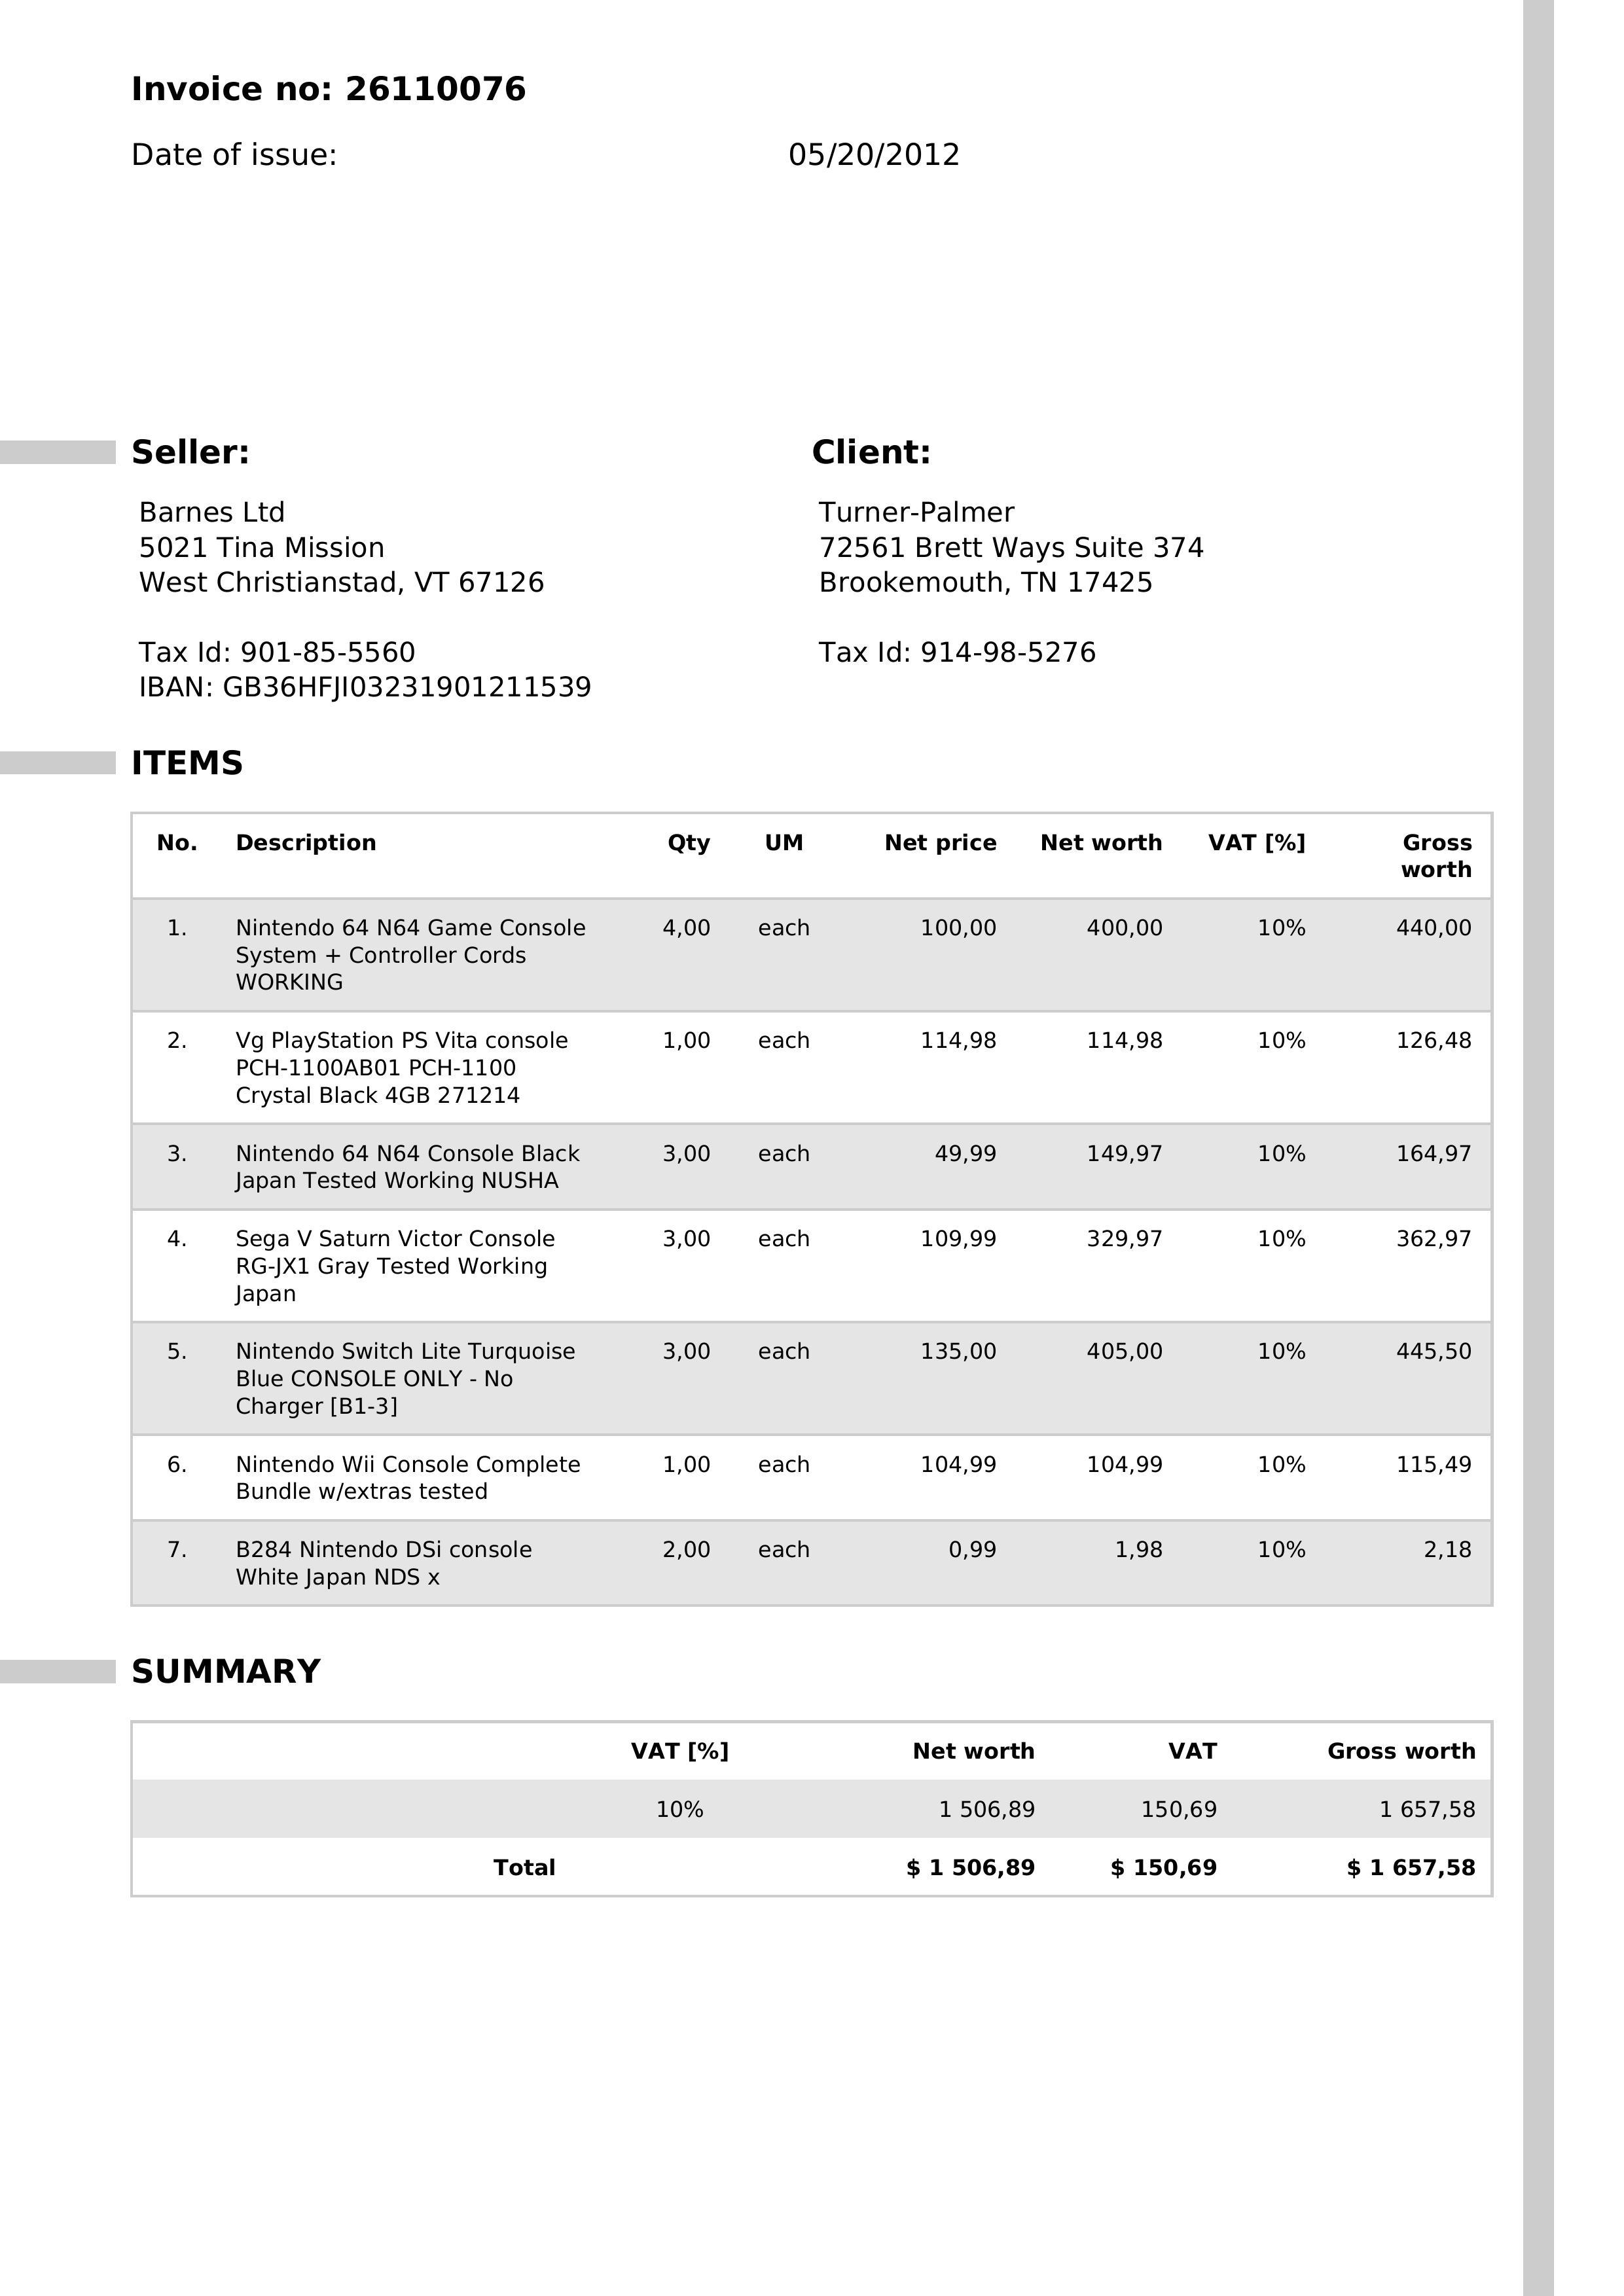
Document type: Invoice